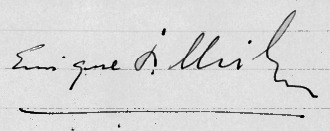
Signature of: enrique mihura